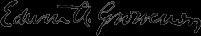
Signature of: edwin a grosvenor